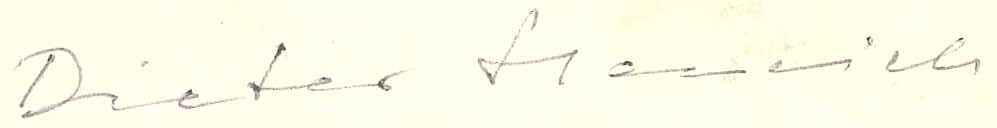
Signature of: dieter henrich